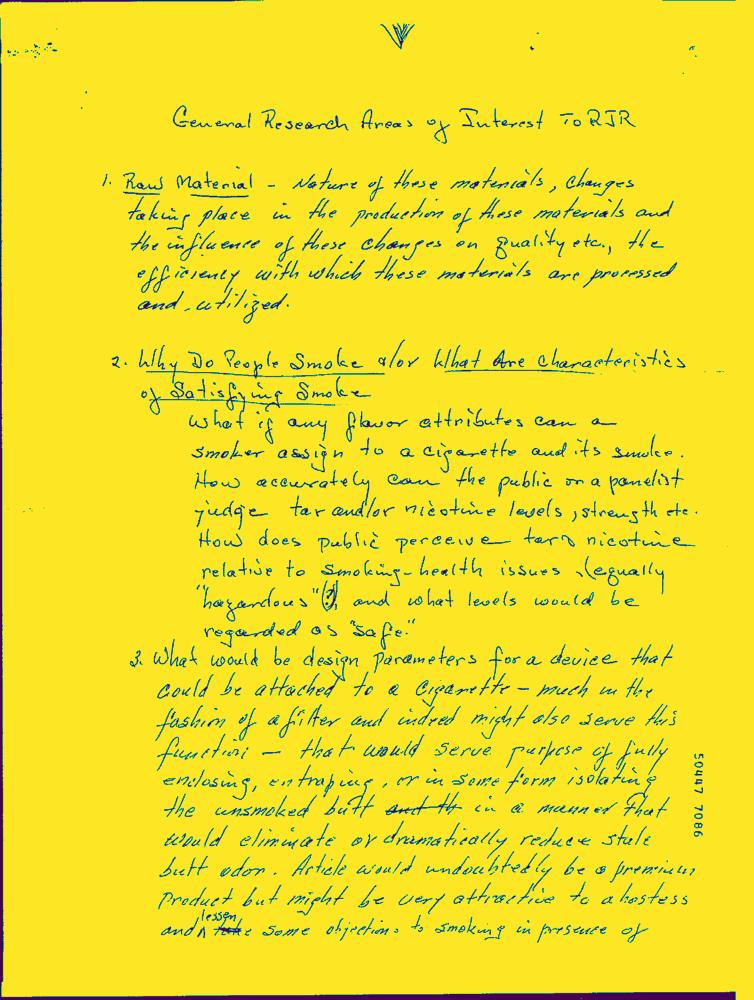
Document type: Hand-Written